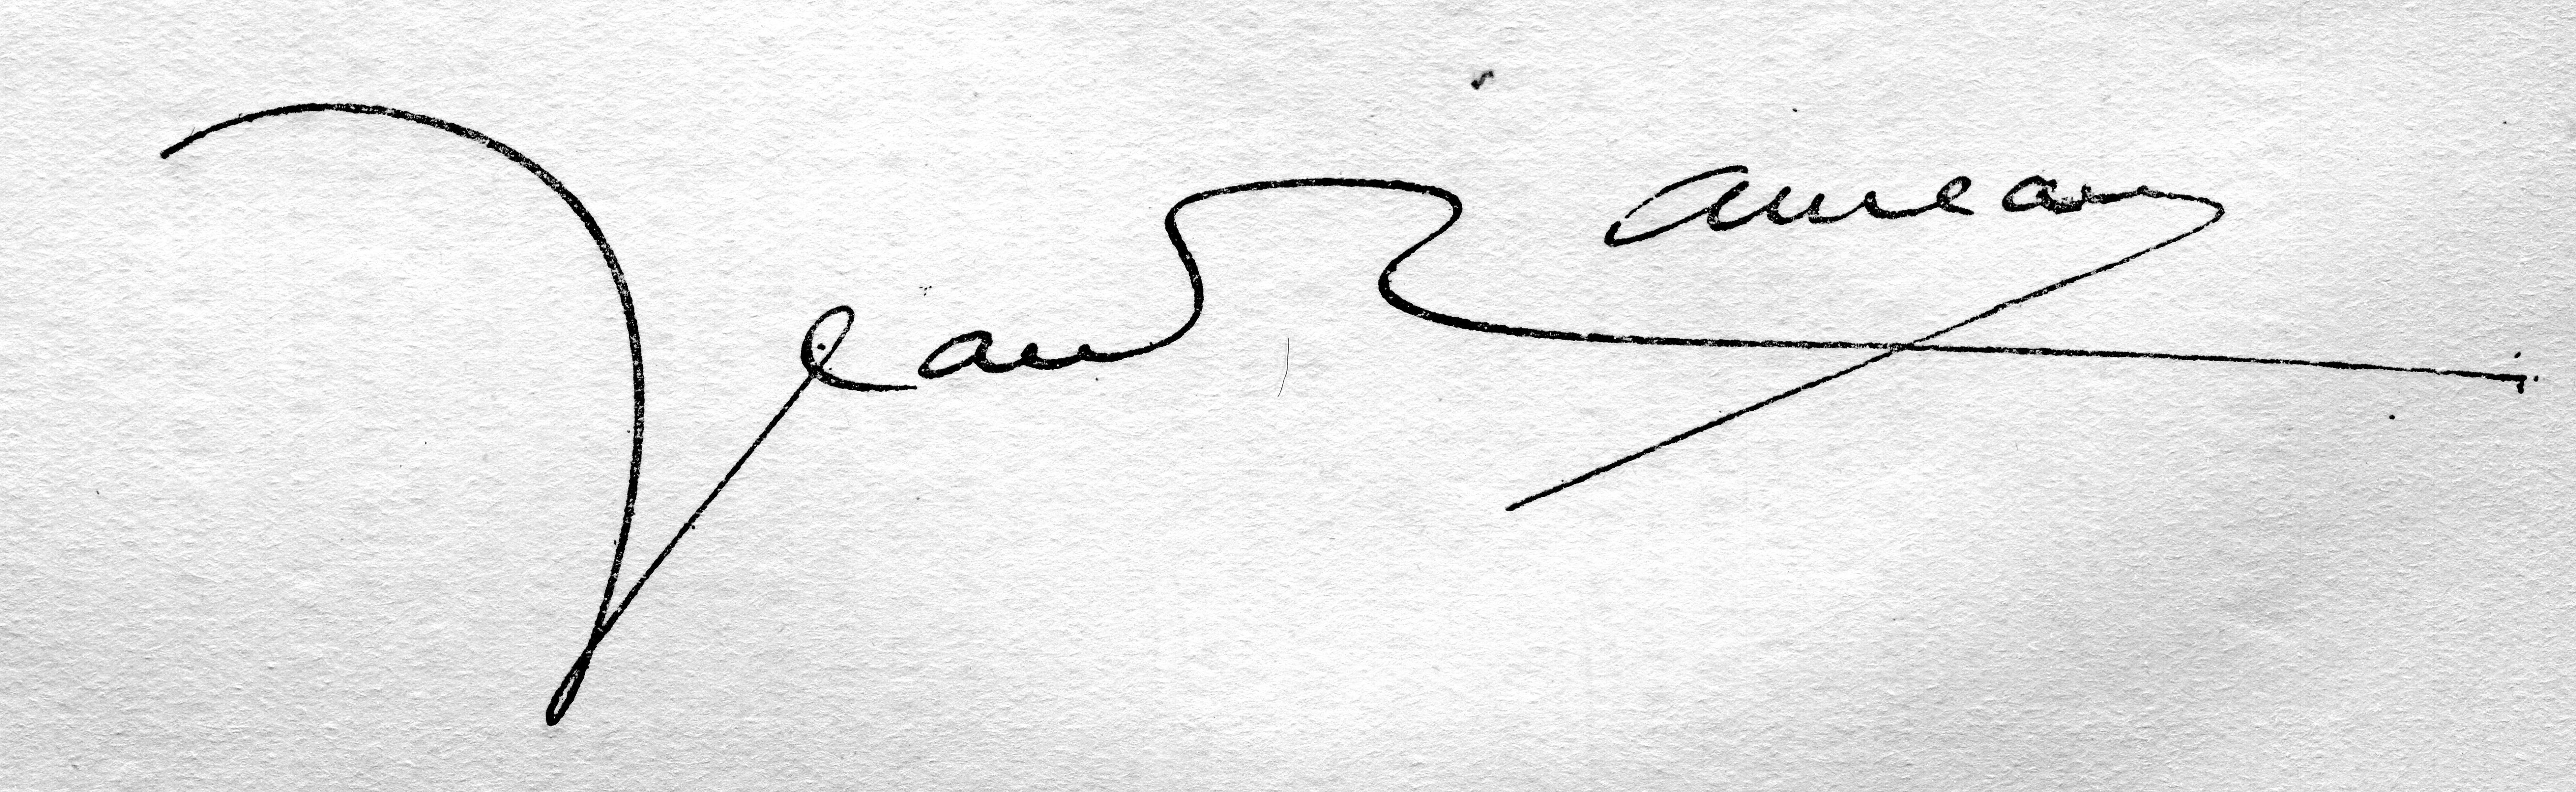
Signature of: jean rameau